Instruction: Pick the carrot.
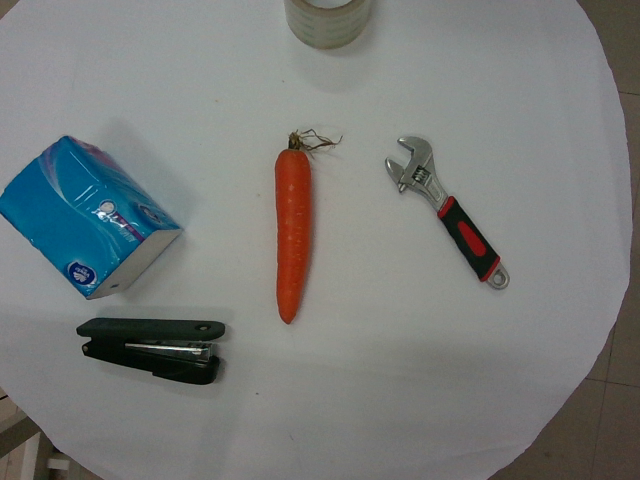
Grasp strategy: vertical